Question: What could the diagnosis suggest?
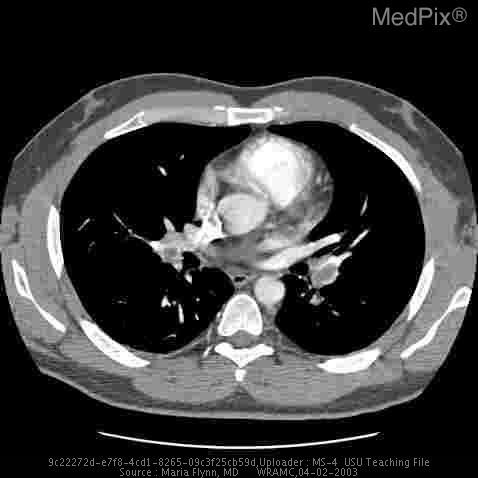
Answer: The possible diagnosis includes Pulmonary Embolism
Old PE with other pulmonary or cardiac etiologies of the patient’s pain:     MI, Pericarditis, Esophageal rupture, Pneumonia, Pneumothorax, Asthma, COPD
However, these other possibilities on the differential were not supported by ECG, CT, or the patient’s clinical presentation/history.